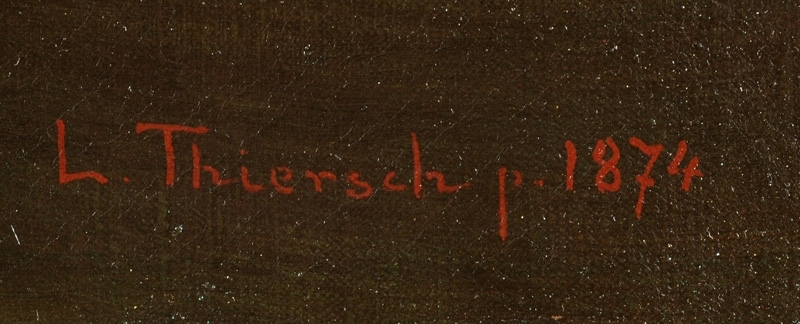
Signature of: ludwig thiersch